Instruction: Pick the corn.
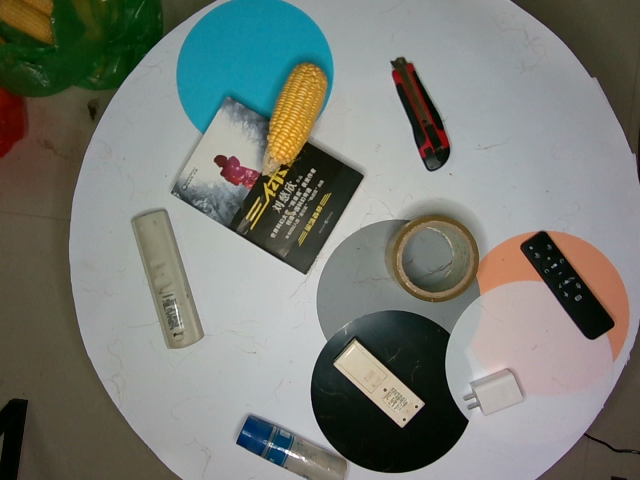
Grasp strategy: vertical